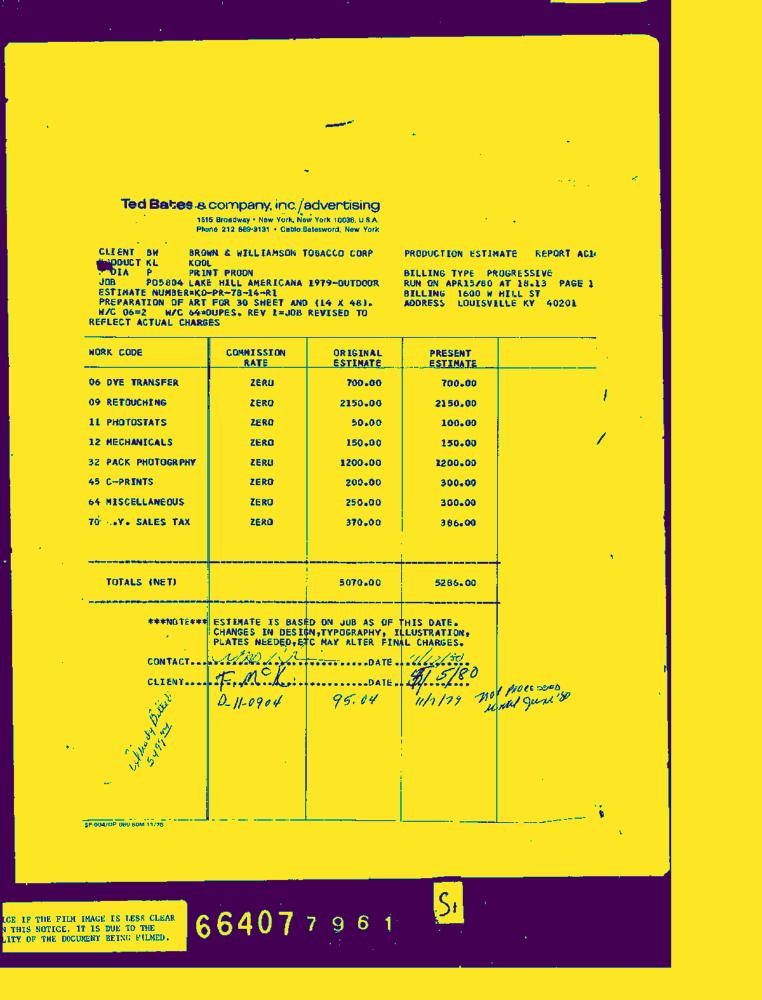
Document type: Invoice-Doc